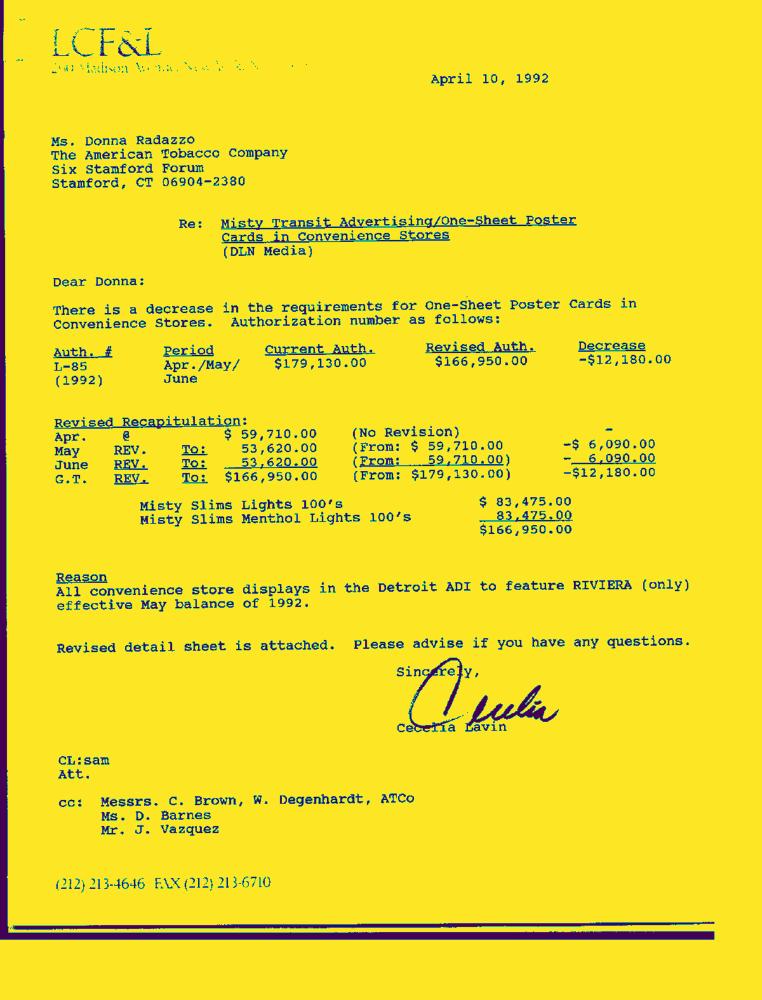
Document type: Letter-Doc